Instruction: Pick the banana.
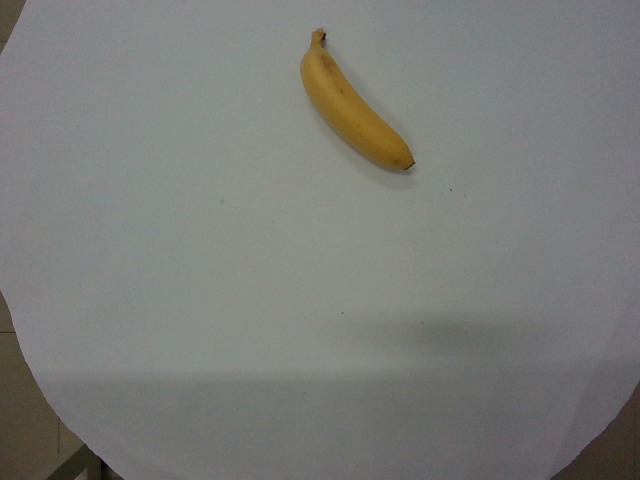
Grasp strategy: vertical